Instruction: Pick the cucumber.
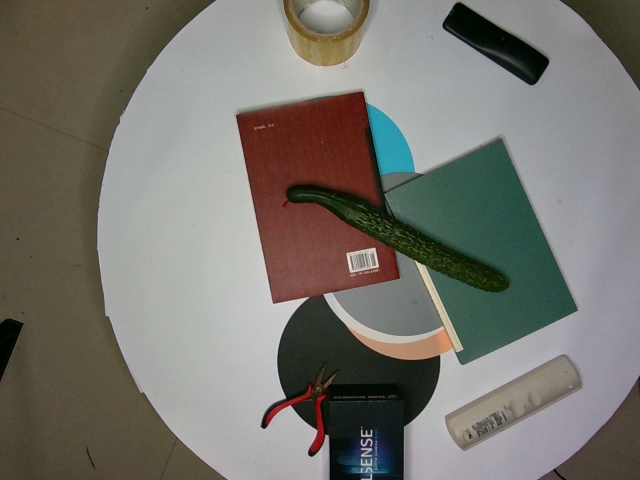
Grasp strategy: vertical